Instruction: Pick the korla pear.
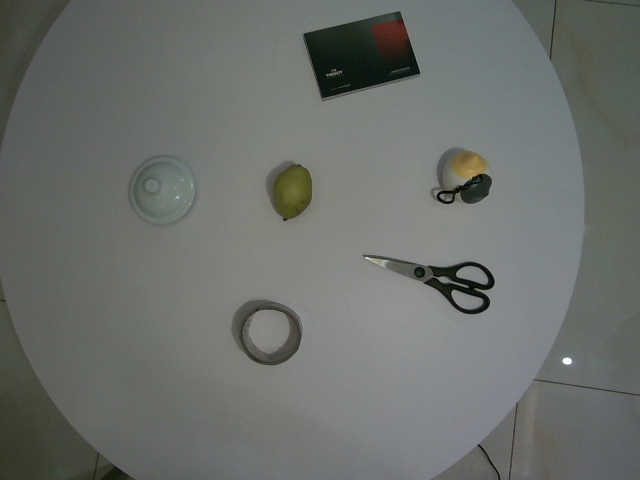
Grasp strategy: vertical